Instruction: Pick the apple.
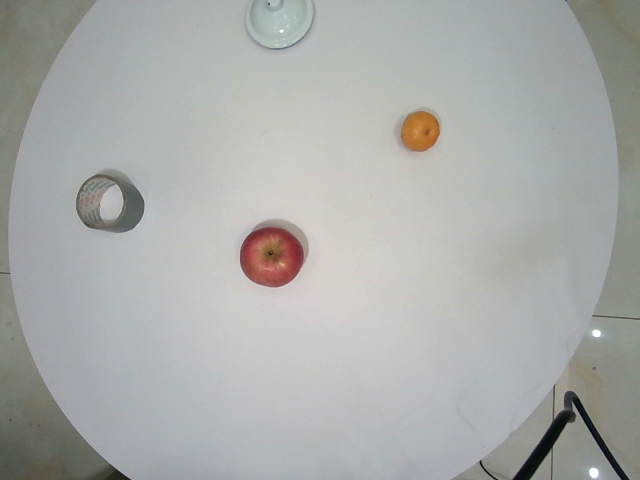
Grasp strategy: vertical